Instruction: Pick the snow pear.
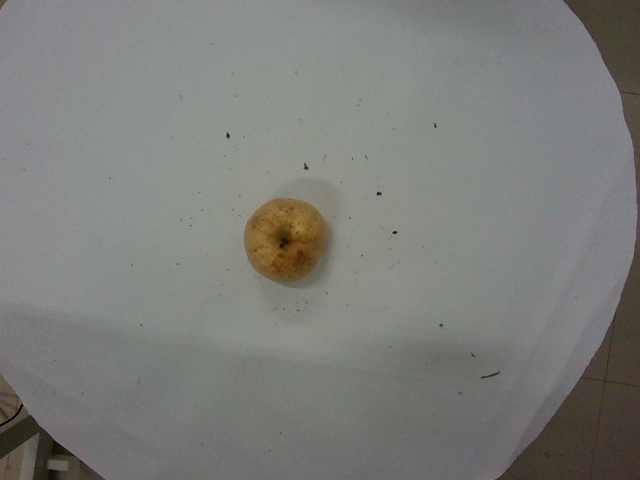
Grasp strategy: vertical